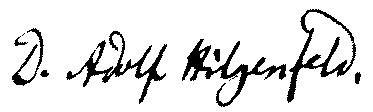
Signature of: adolf bernhard christoph hilgenfeld